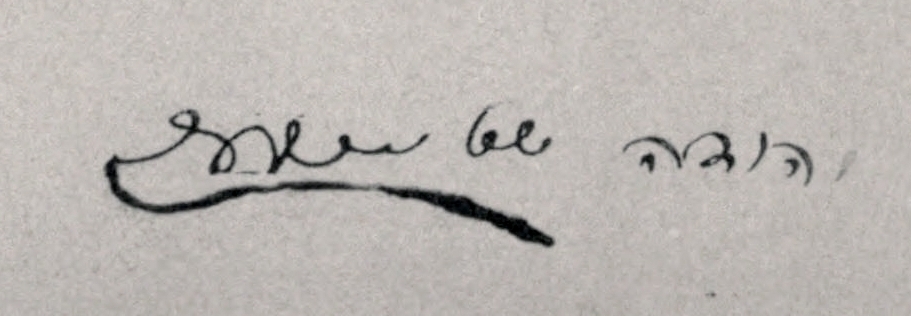
Signature of: judah steinberg